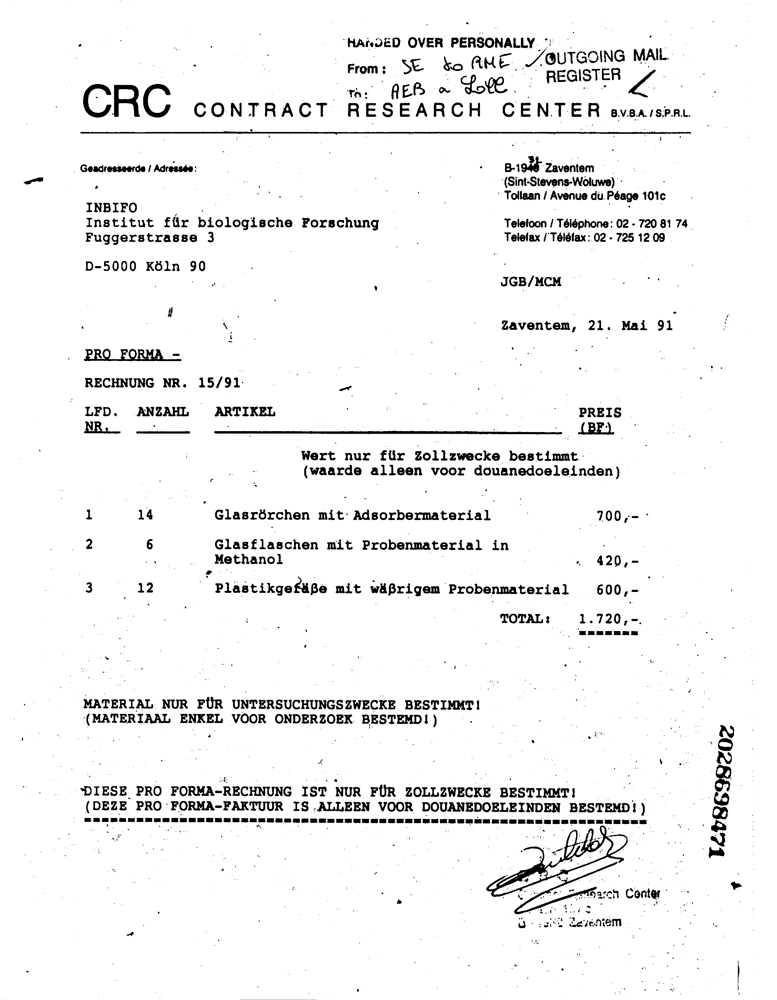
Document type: Invoice